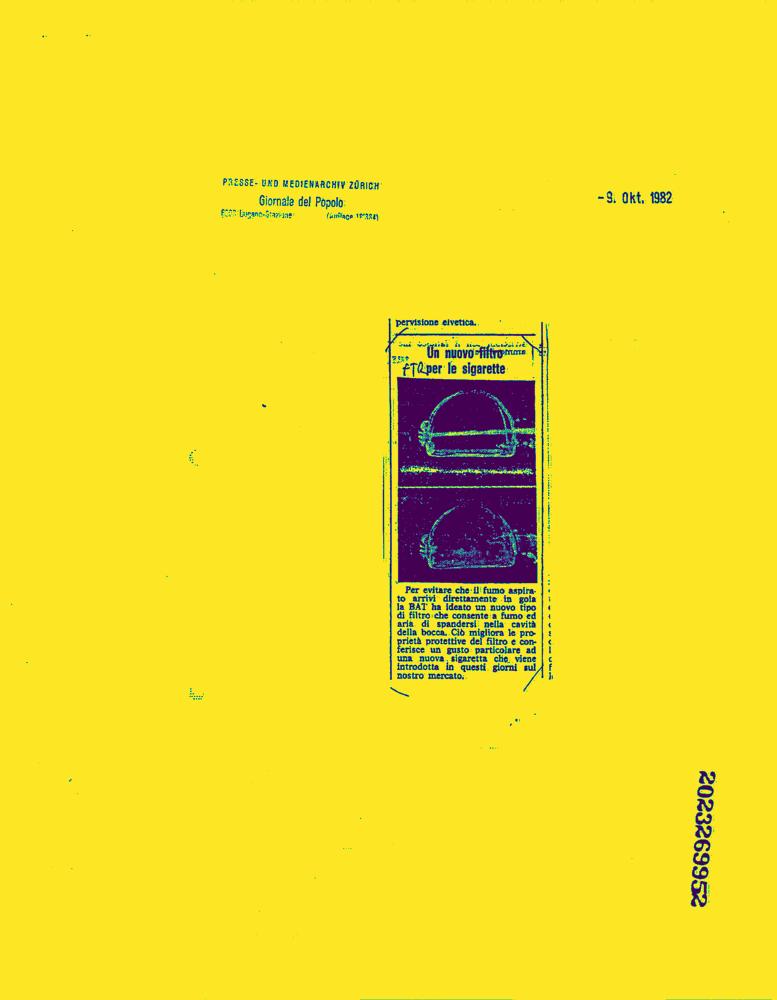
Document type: News-Article